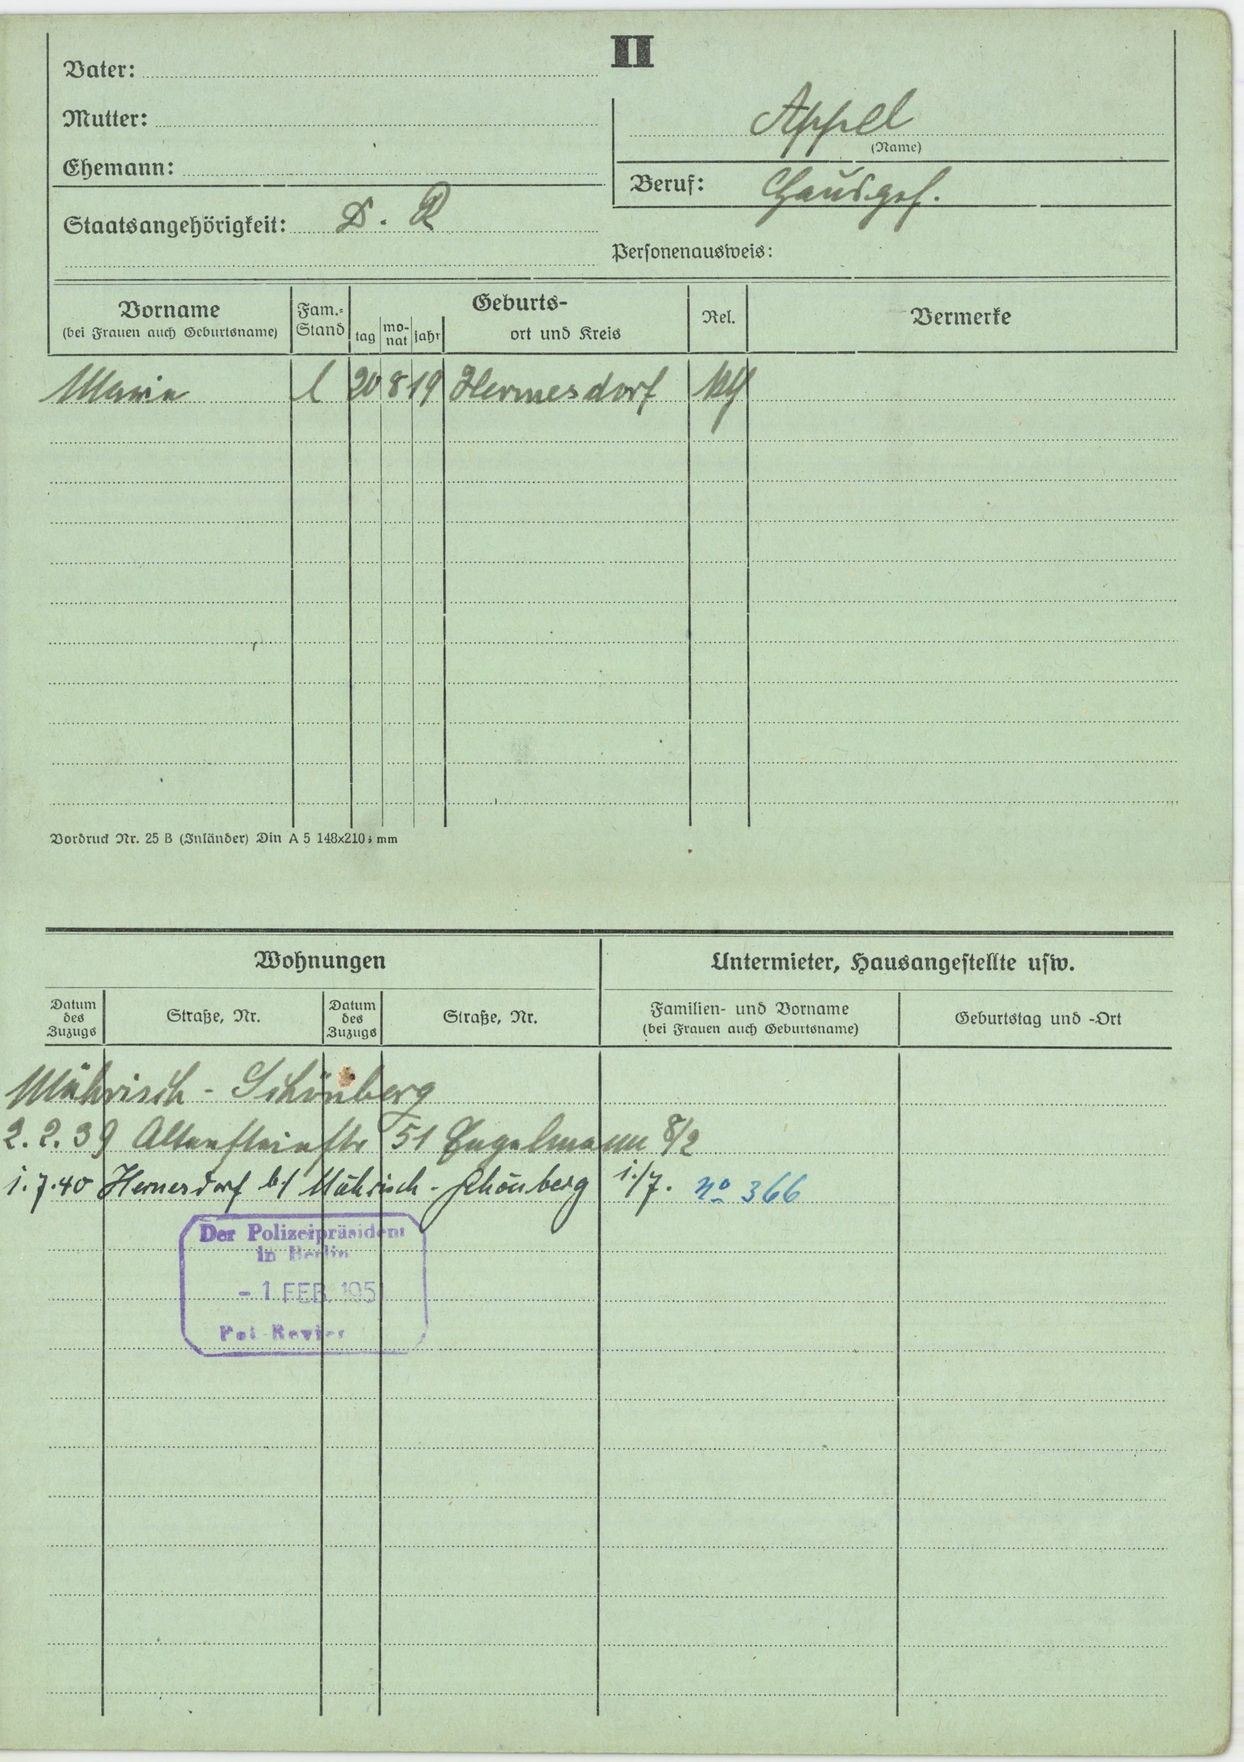
Appel